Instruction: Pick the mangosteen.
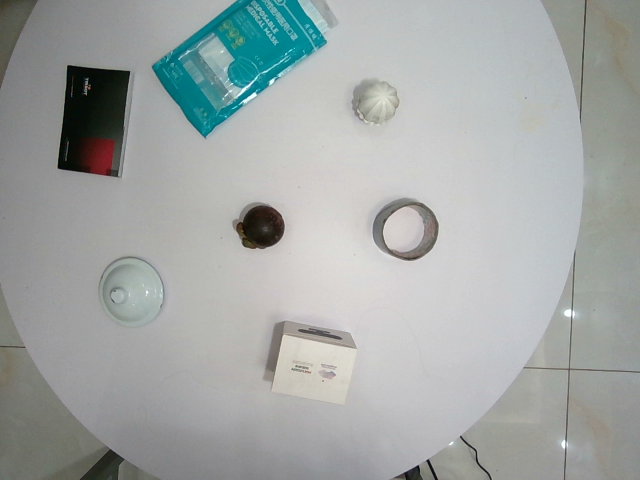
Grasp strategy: vertical